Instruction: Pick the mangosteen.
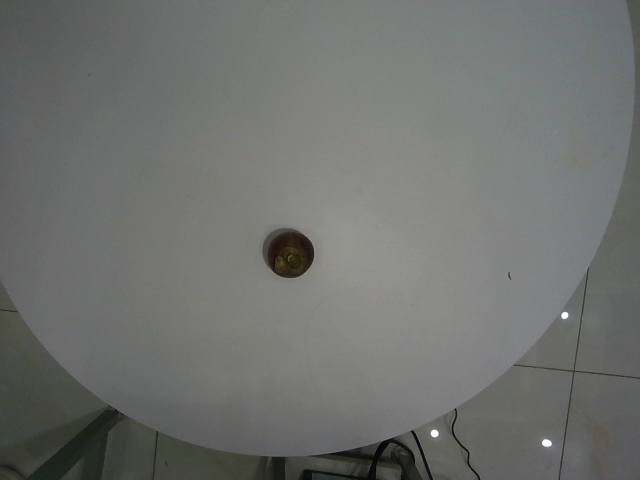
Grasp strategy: vertical